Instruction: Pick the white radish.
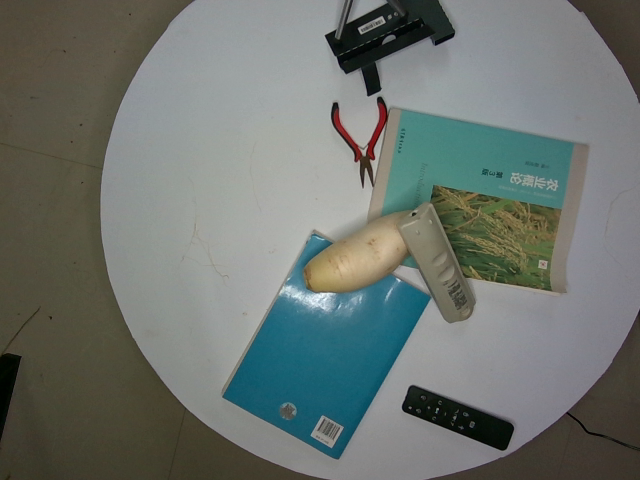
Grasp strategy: vertical